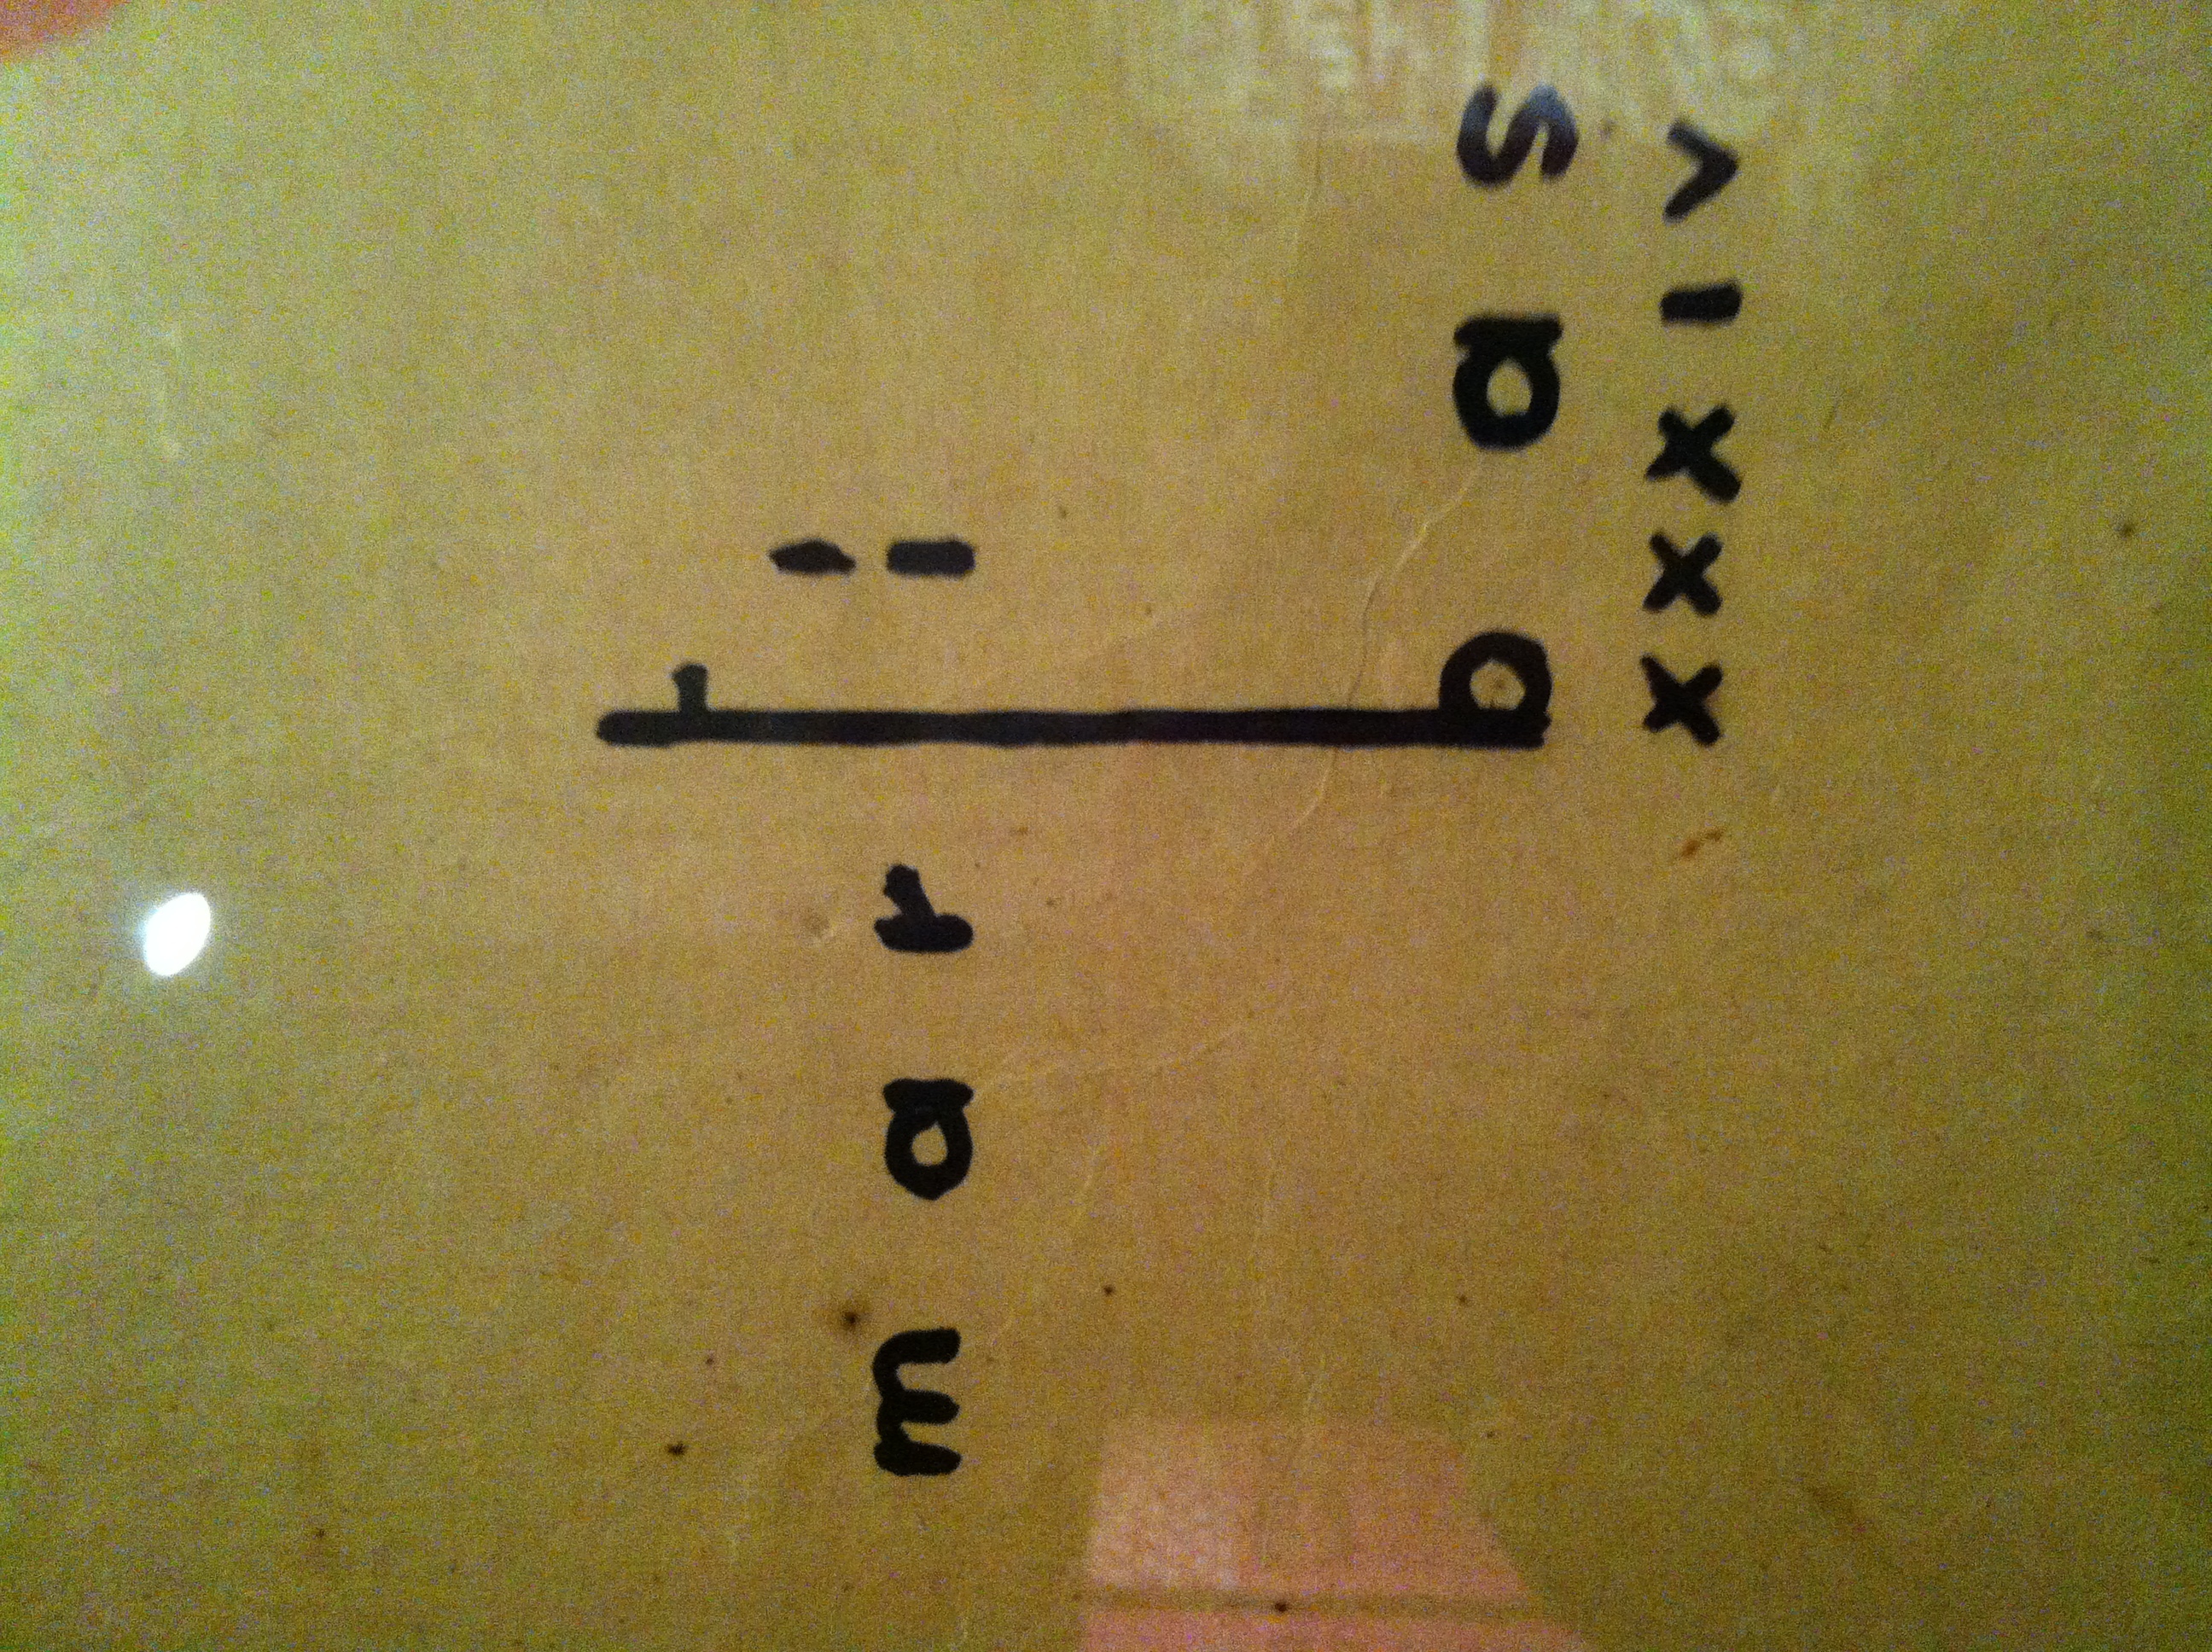
Signature of: martí bas i blasi